Question: How is the history relevant to the case?
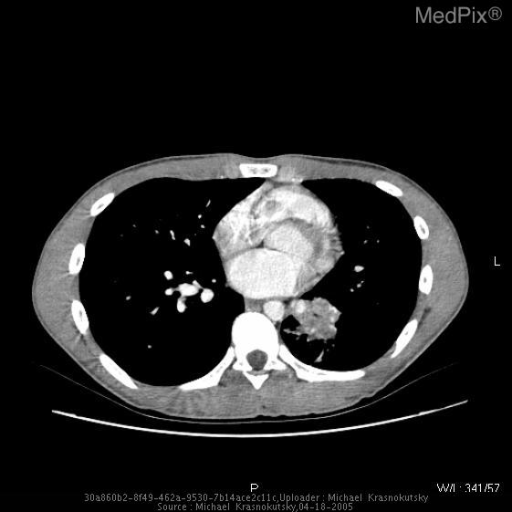
Answer: The patient's history of 15 year old boy, air evacuated from Japan with a history of recurrent productive cough. is key in understanding the case.